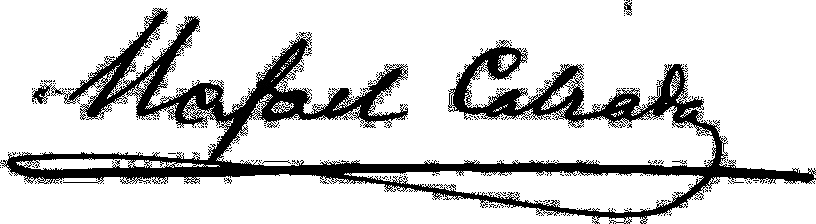
Signature of: rafael calzada fernández